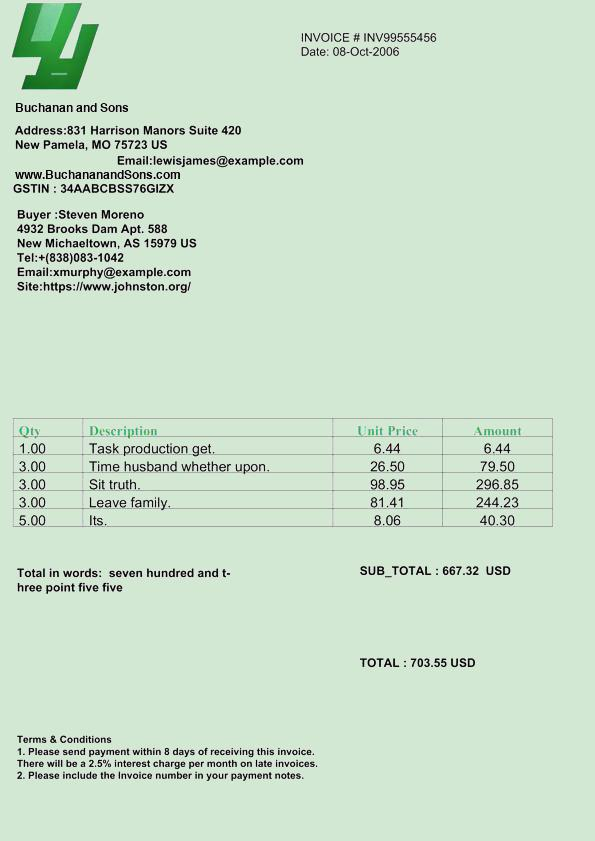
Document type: Invoice